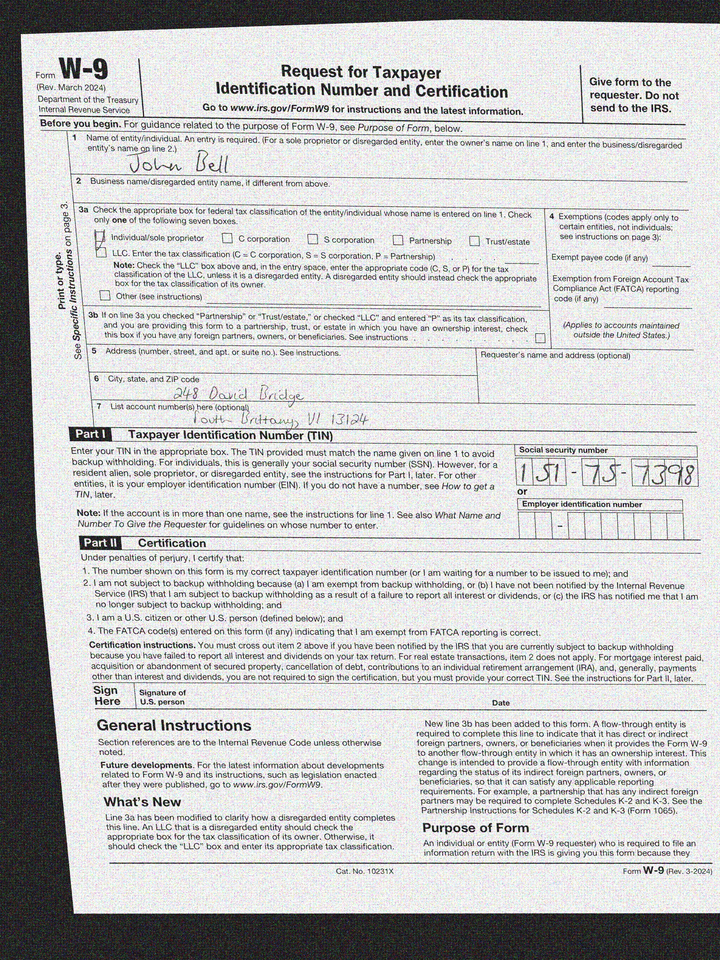
adr1: 248 David Bridge
adr2: South Brittany, VI 13124
cbx: yes
ssn: 151757398
enm: John Bell